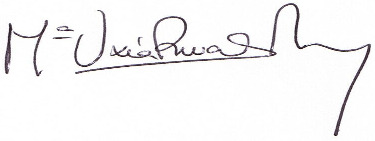
Signature of: uxía rivas monroy